Question: What type of tax is indicated in the document, personal property or real estate?
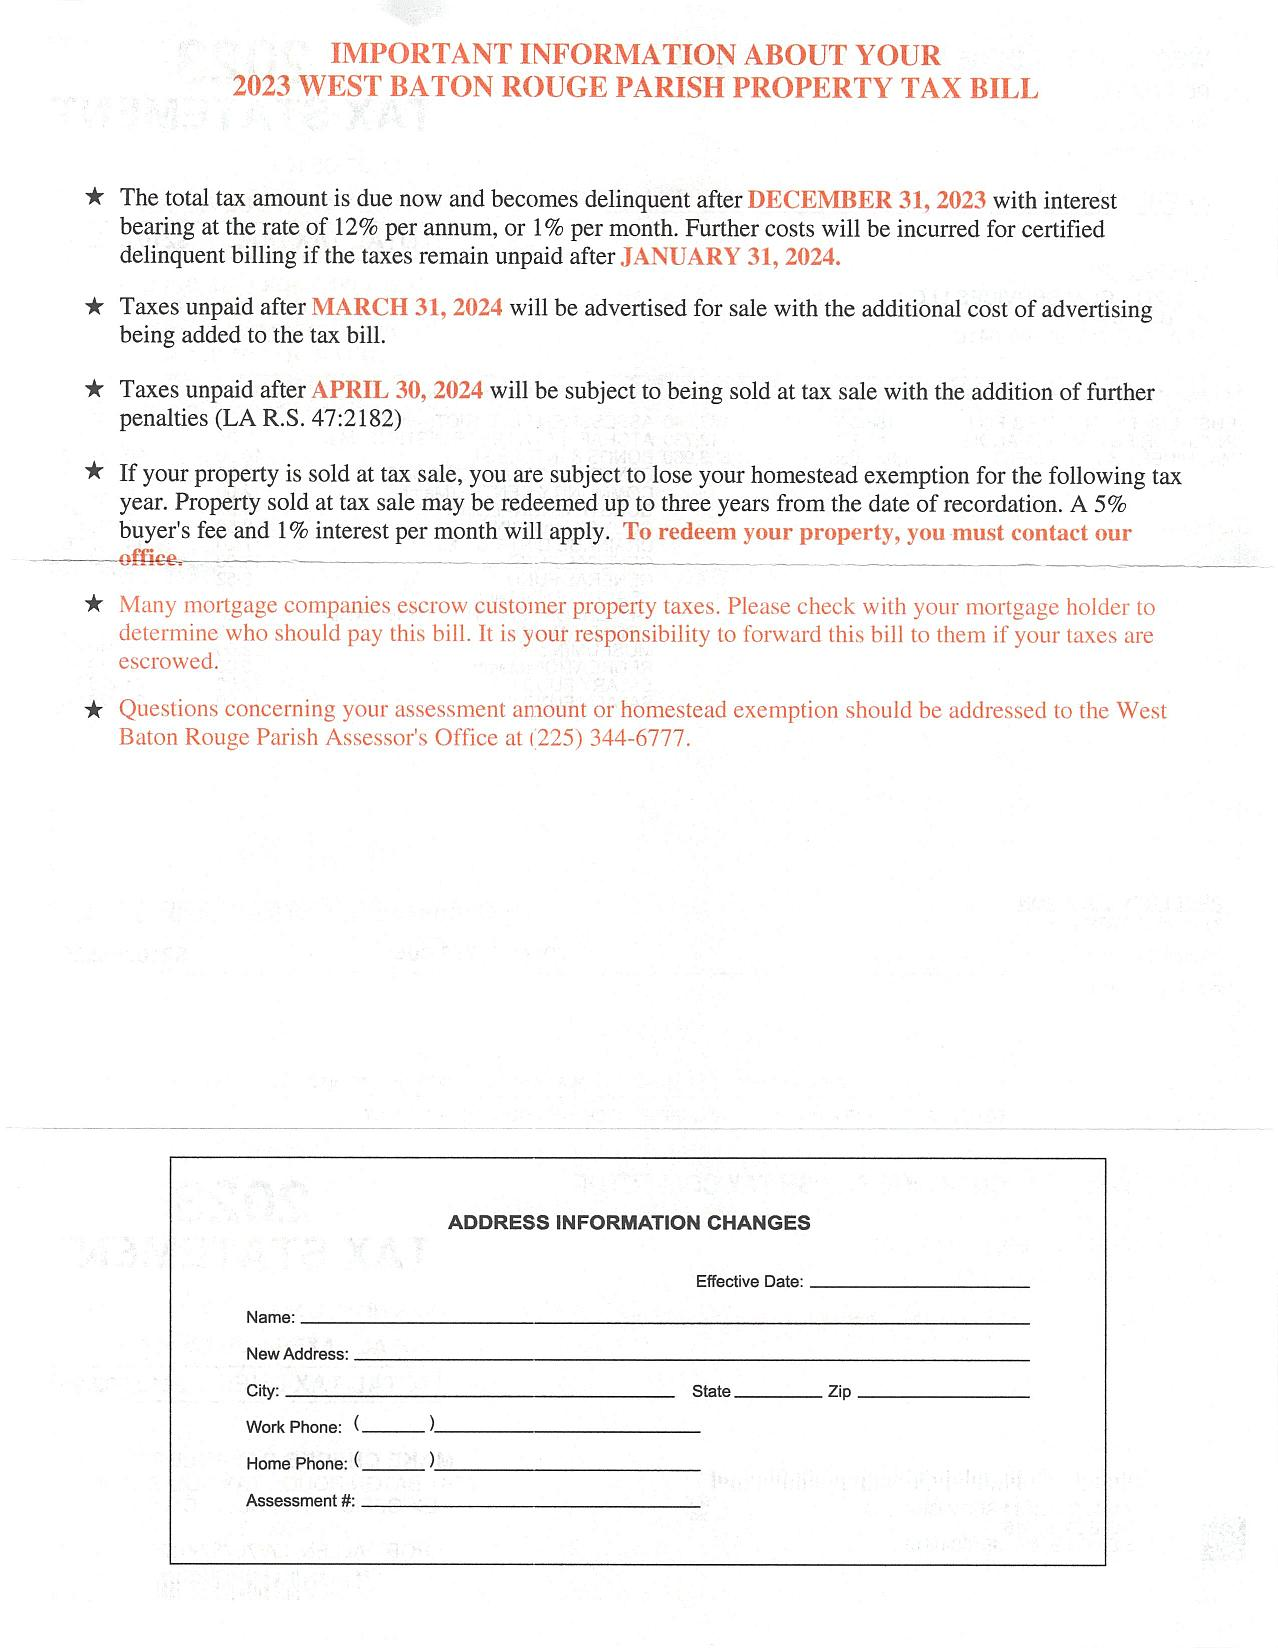
Answer: "Real Estate Tax"